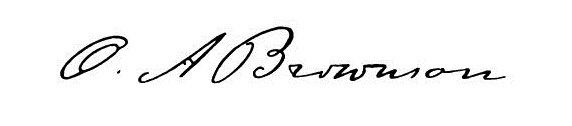
Signature of: orestes brownson